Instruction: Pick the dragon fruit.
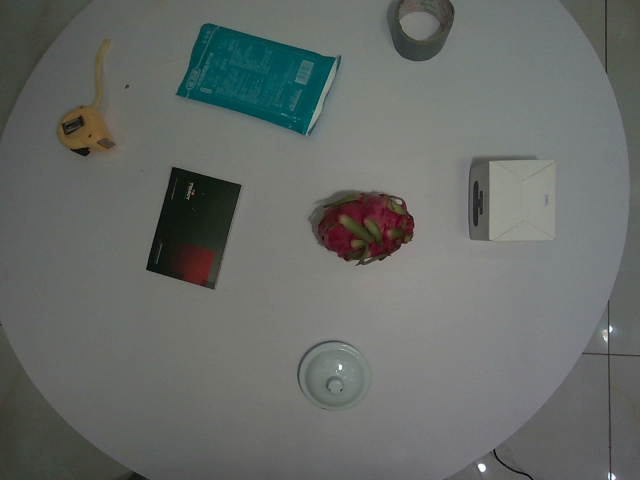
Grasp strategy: vertical